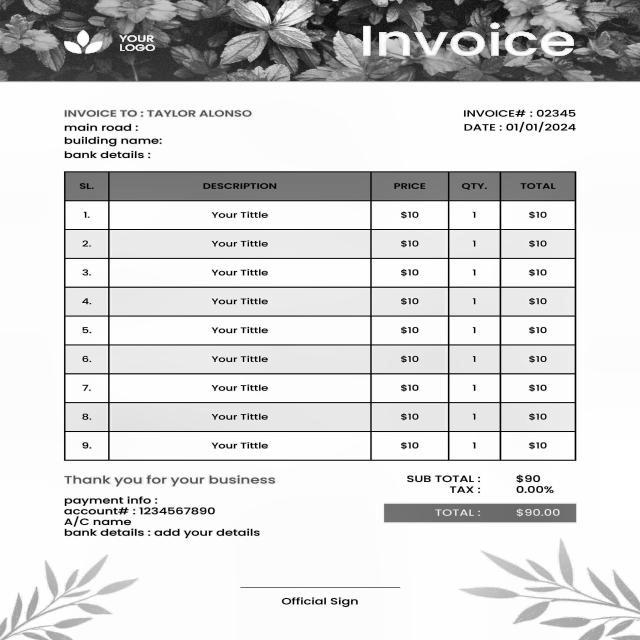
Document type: Invoice